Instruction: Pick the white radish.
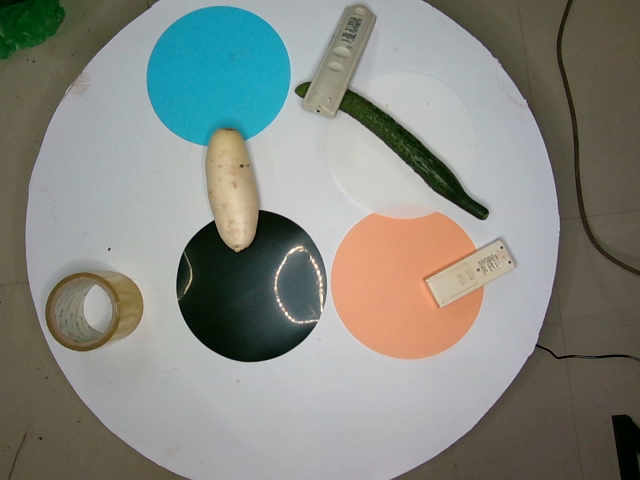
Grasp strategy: vertical